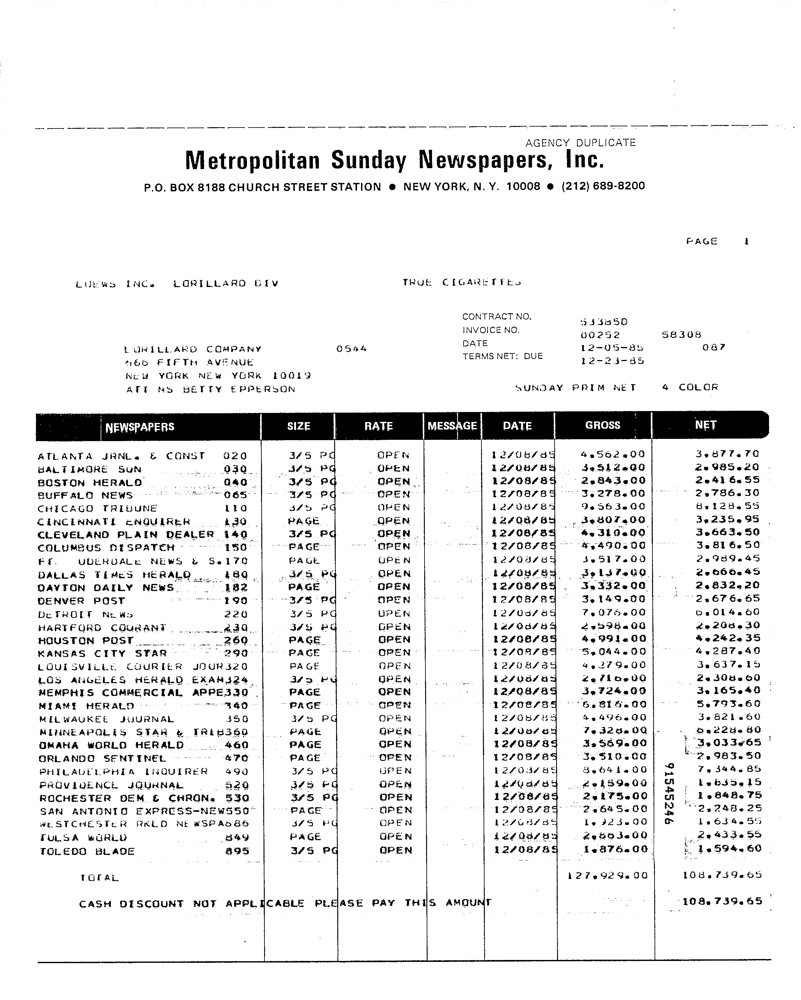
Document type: Invoice